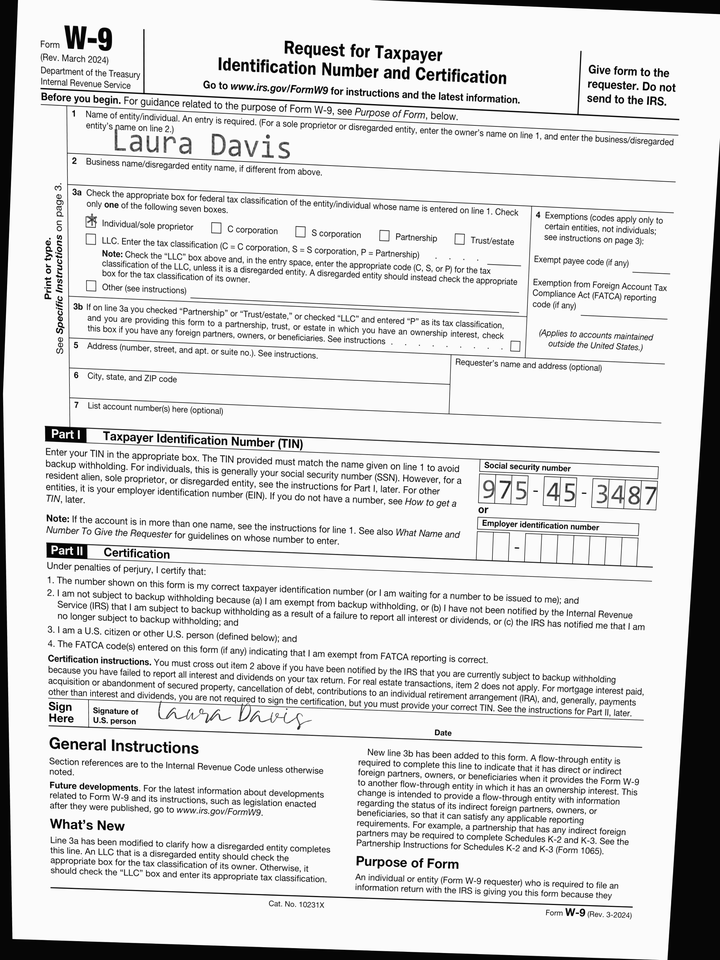
cbx: yes
ssn: 975453487
enm: Laura Davis